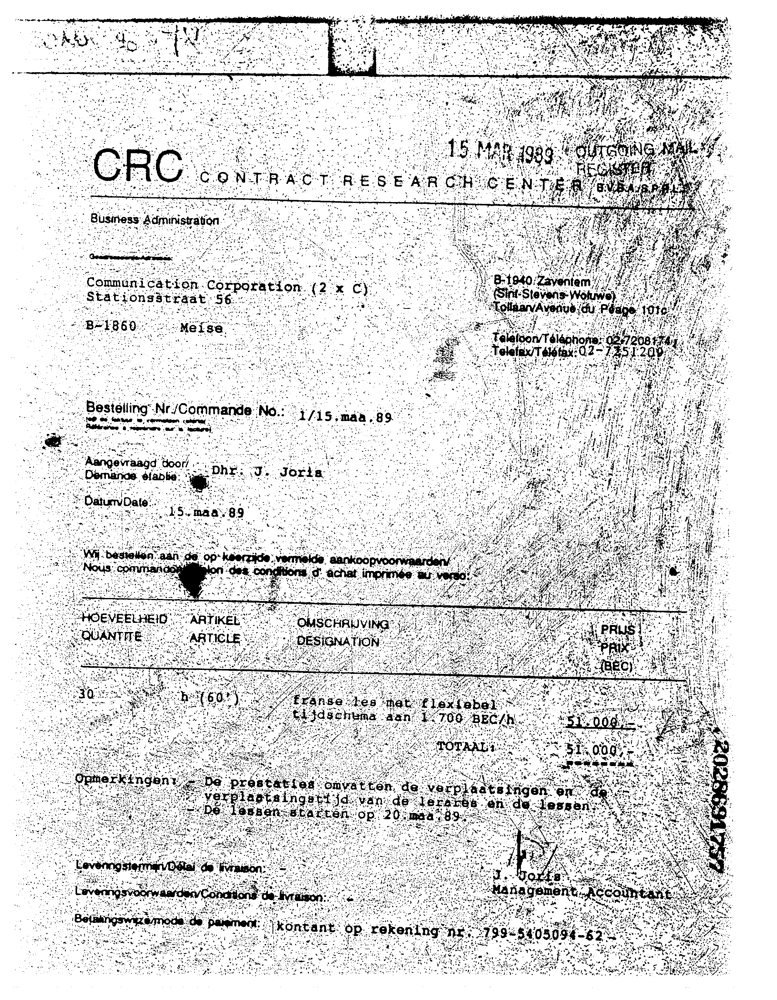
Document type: Invoice